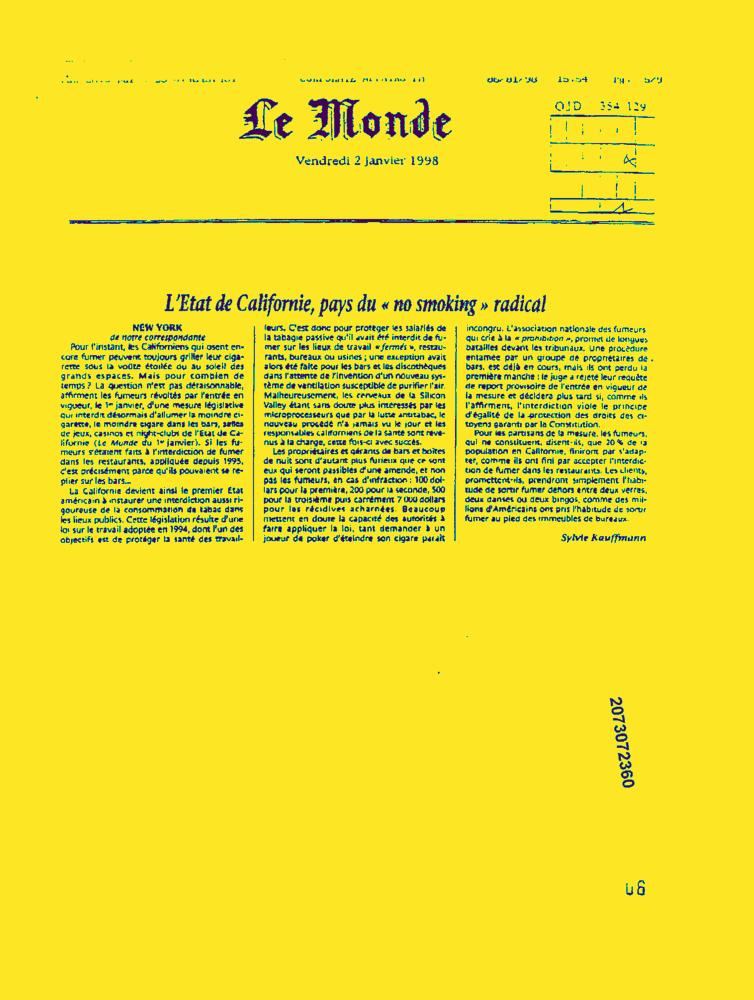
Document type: News-Article